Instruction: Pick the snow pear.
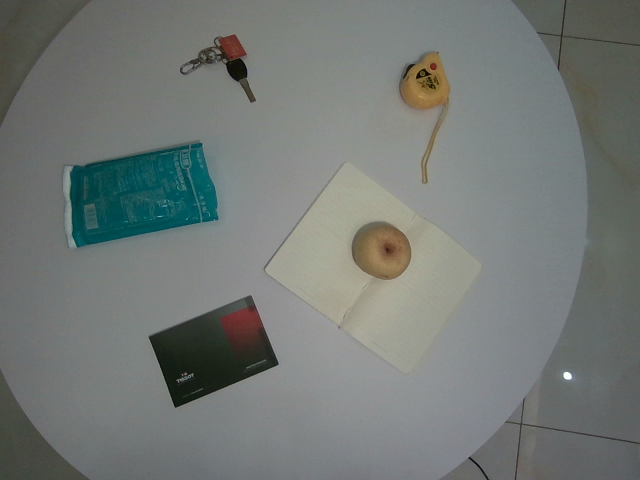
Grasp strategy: vertical